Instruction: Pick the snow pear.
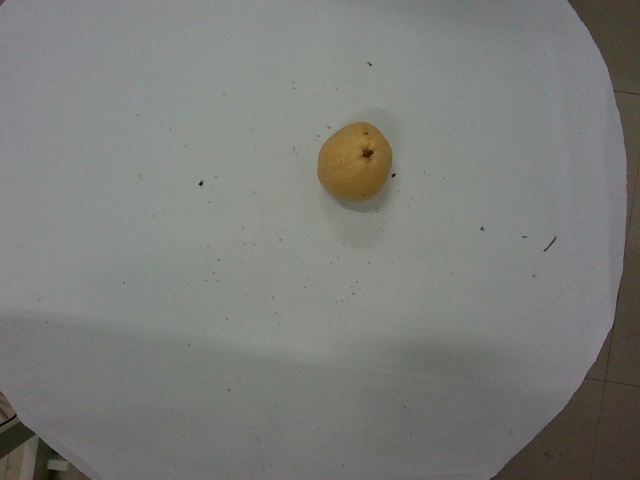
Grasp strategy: vertical